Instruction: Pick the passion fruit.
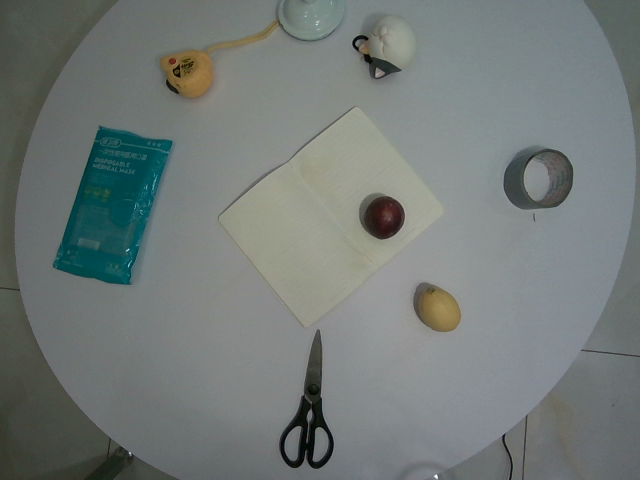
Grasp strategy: vertical